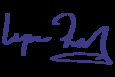
Signature of: lynn findley